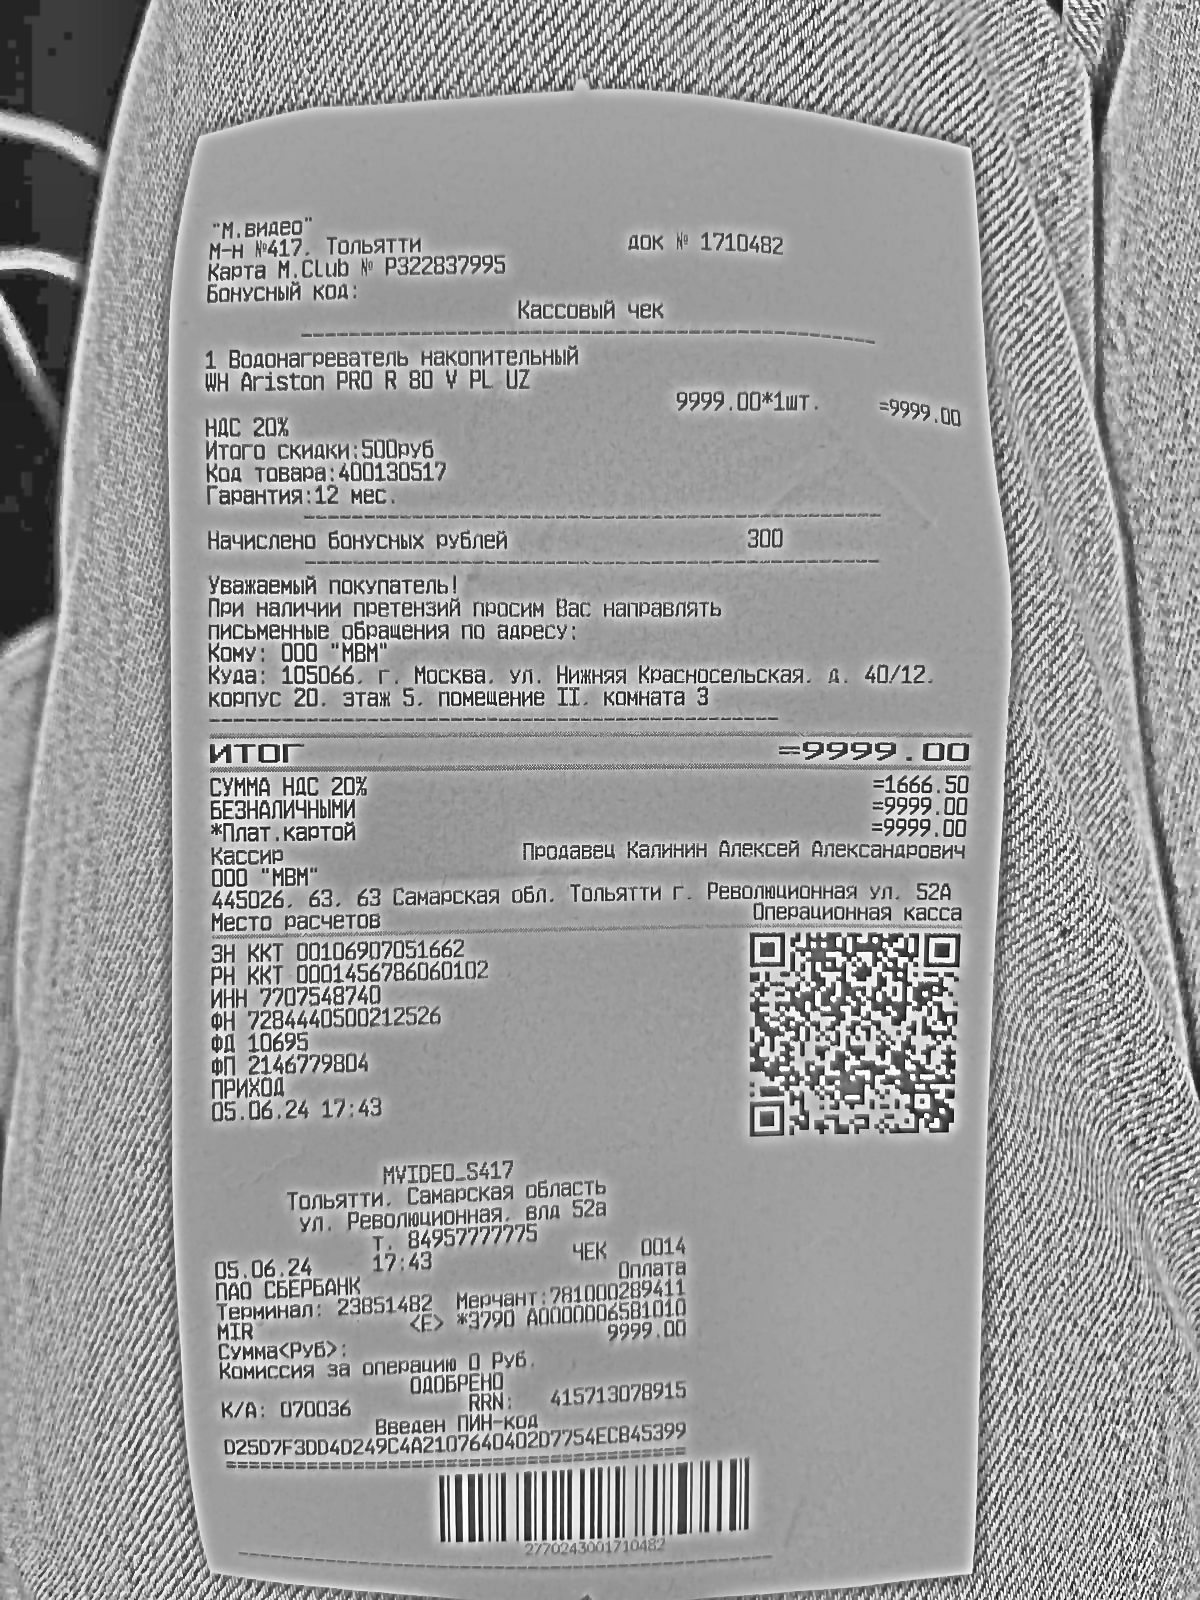
Продавец: ООО "МВМ"
ИНН: 7707548740
Дата: 05.06.24
Товары: Водонагреватель накопительный WH Ariston PRO R 80 V PL UZ
Количество: 1
Цена: 9999.00
Сумма: 9999.00
Итого: 9999.00